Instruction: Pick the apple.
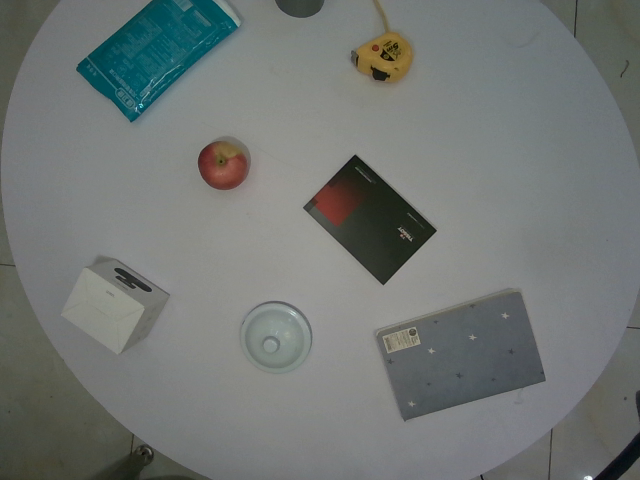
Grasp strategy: vertical